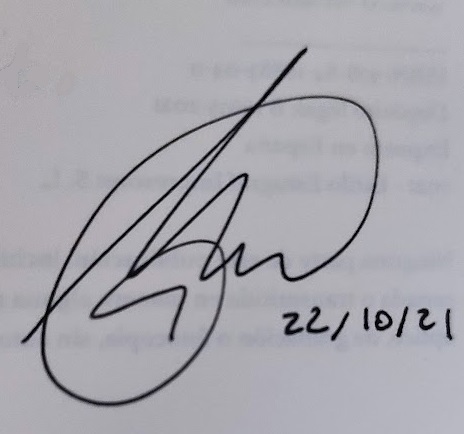
Signature of: irene rodrigo martínez